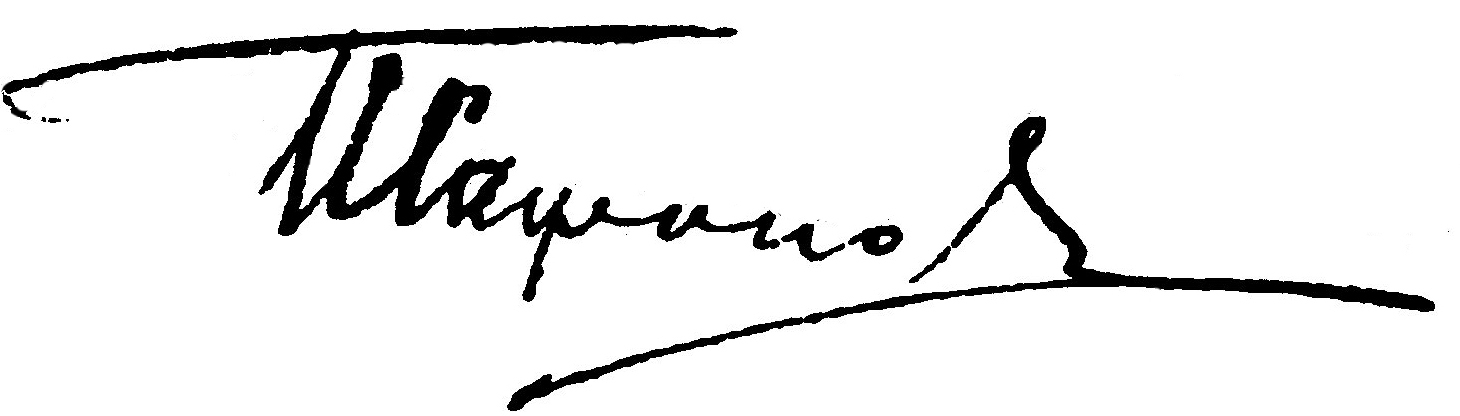
Signature of: q4409282